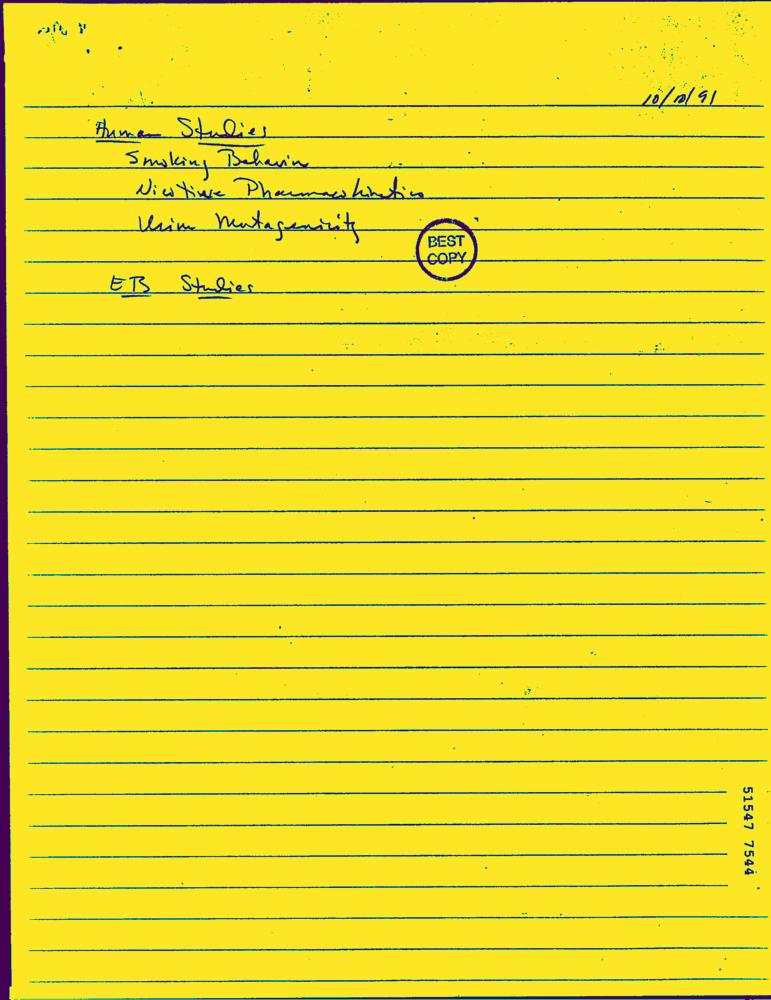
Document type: Hand-Written